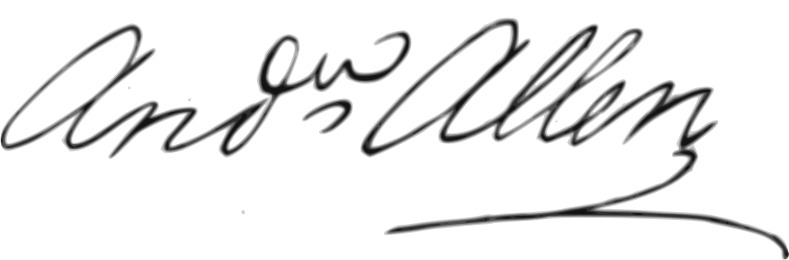
Signature of: andrew allen